Question: Describe the condition in detail:
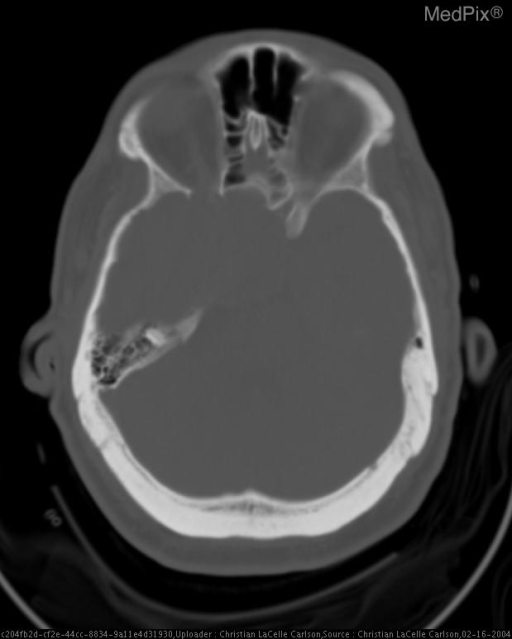
Answer: The disease is discussed as: Meningiomas originate from arachnoid cap cells and are the most common extraaxial neoplasms of the brain, representing 15-20% of all brain tumors.  Although it is hormonally sensitive and is three times more common in women, meningioma represents a significant proportion of the extraaxial neoplasms in men and in adults of all age groups.  Most patients present between the ages of 40 and 60 years of age.  Meningiomas are uncommon in children without associated neurofibromatosis type-2.  The most common locations for meningiomas (in descending order) are the parasagital dura, convexities, sphenoid wing, juxtasellar, cerebellopontine angle cistern, olfactory groove, posterior fossa clivus, planum sphenoidale, and tentorium.  Uncommon locations are the ventricles (pediatric patients), with a distinct propensity for the left lateral ventricle, and the optic nerve sheath (adult females).  2-3% occur in the spine.  Less than one percent of meningiomas are extradural and result from embryologic arachnoid rests outside the CNS.  These extradural menigiomas have been found in the interdiploic space, outer table of skull, skin, paranasal sinuses, parotid gland, and parapharyngeal space.  Multiple lesions occur in 1-2% of patients increasing to 30% with a previous history of radiation therapy.

Meningiomas often incite a variable amount of intracranial edema with lesions adjacent to the cerebral cortex tending to cause greater edema than those along the basal cisterns or planum.  However, edema is absent in 40% of cases because of slow growth. The lesions themselves demonstrate calcifications in 20% of cases while cystic areas are seen 15% of the time.  Meningiomas can sometimes demonstrate intraosseous extension or grow through the bone or into the dura.  Hyperostosis or osteolysis occur in 20% to 46% of cases.  Hyperostosis is particularly common when the tumor is at the skull base or anterior cranial fossa where it may resemble fibrous dysplasia or Paget’s disease.  The skull base is the one region where meningiomas can become unresectable because of collateral damage to vital structures.  Occasionally, meningiomas may have necrotic centers.  Thrombosis and, rarely, osteblastic, chondromatous, or fatty degeneration occurs.  Meningiomas may encase and narrow adjacent vessels.  Meningiomas often parasitize pial vessels.  As such, these lesions have both a dural and a pial blood supply.  In the typical convexity or sphenoid wing meningioma, the middle meningeal artery is enlarged.

Atypical meningiomas make up 2.4% of all meningiomas and are classified as WHO grade II.  Atypical lesions must exhibit increased mitotic rates, small cells with high nucleus/cytoplasmic ratio, prominent nucleoli, sheet like growth, and foci of necrosis causing nonhomogenous enhancement.  They look like benign meningiomas radiographically, but recur more frequently.  Hemorrhage is common as are peripheral low density zones from trapped CSF in arachnoid cysts.

Melignant meningiomas are classified as WHO grade III, are uncommon and are usually diagnosed when intraparenchymal invasion, markedly rapid growth, or sarcomatous degeneration has taken place, most likely arising from benign tumors gone awry.  The papillary variety of meningioma undergoes malignant differentiation more commonly than the rest.  Higher grade is associated with a higher rate of recurrence.  Survival varies with the site, size, grade, and extent of surgical removal of tumor.

Radiation therapy induces five times more meningiomas than it does schwannomas or sarcomas.  Diagnosis of radiation induced meningioma is made if the meningioma arises in the radiation field, appears after a latency period (of years), was not the primary tumor irradiated, and is not seen in a patient with neurofibromatosis.  Low dose radiation treatment for tinea capitis has been associated with meningiomas following a latency period of about 35 years.  Recurrence rates are higher in radiation-induced meningiomas than in non-radiation induced tumors.

On unenhanced CT scan, 75% of meningiomas are slightly hyperdense while 25% are isodense to normal brain parenchyma.  Strong, homogenous enhancement is a hallmark (90%).  Signal intensity is similar to normal falx on enhanced and nonenhanced CT.  Calcifications are seen in 20% of lesions and cystic areas are present in 15% of tumors.  The tumors appear round and unilobulated with sharp margins.  A lobulated, extraaxial, parasagittal mass with a dural tail is a typical finding on CT scan.  Rarely, they may appear en plaque, with pancake-like spread along the dura.  Extension of tumor or dural reaction along a dural surface is not uncommon and is known as a “dural tail” which is suggestive, but not specific for meningioma.  Bony erosions are rare, but are more common with malignant meningiomas, where as hyperostosis is more common and more often associated with benign nature.

Tumors are typically isointense to gray matter on MRI with strong gadolinium enhancement.  MRI is the best technique for detecting the dural tail.  Increased vascular flow voids within and around the lesion are characteristic.

Angiographic characteristics include a spoke-wheel appearance with dense venous filling, a persistent tumor blush (“comes early and stays late”) with well demarcated margins and a dural vascular supply.  The middle meningeal artery may be enlarged.